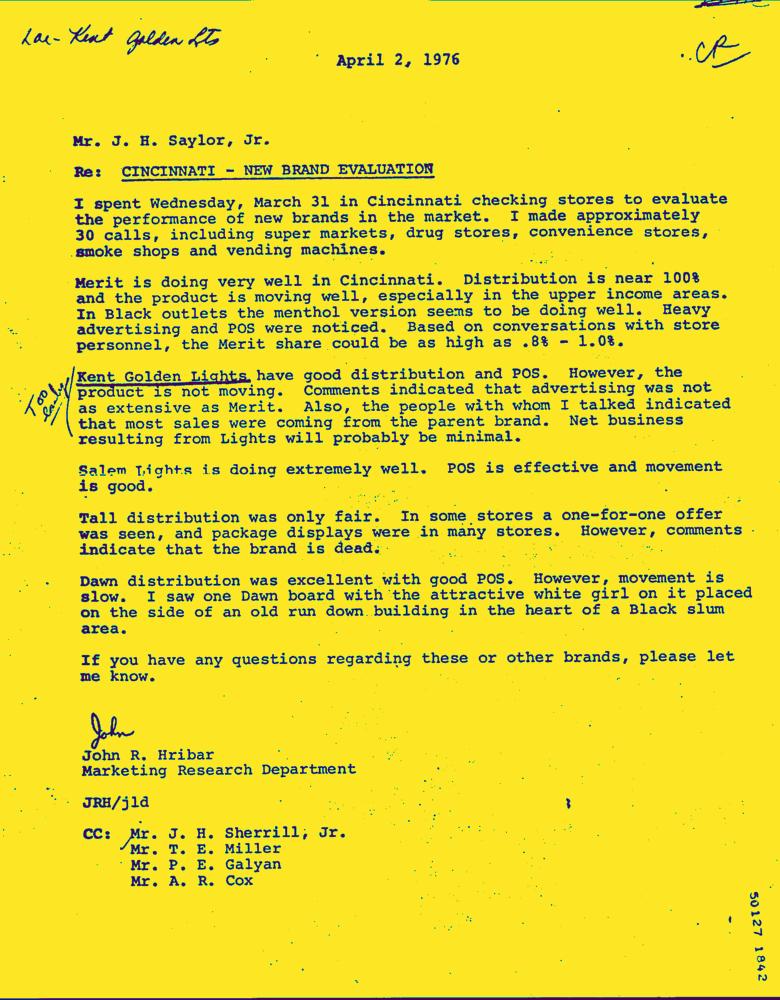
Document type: Letter-Doc